Question: What is the filing due date as per the document?
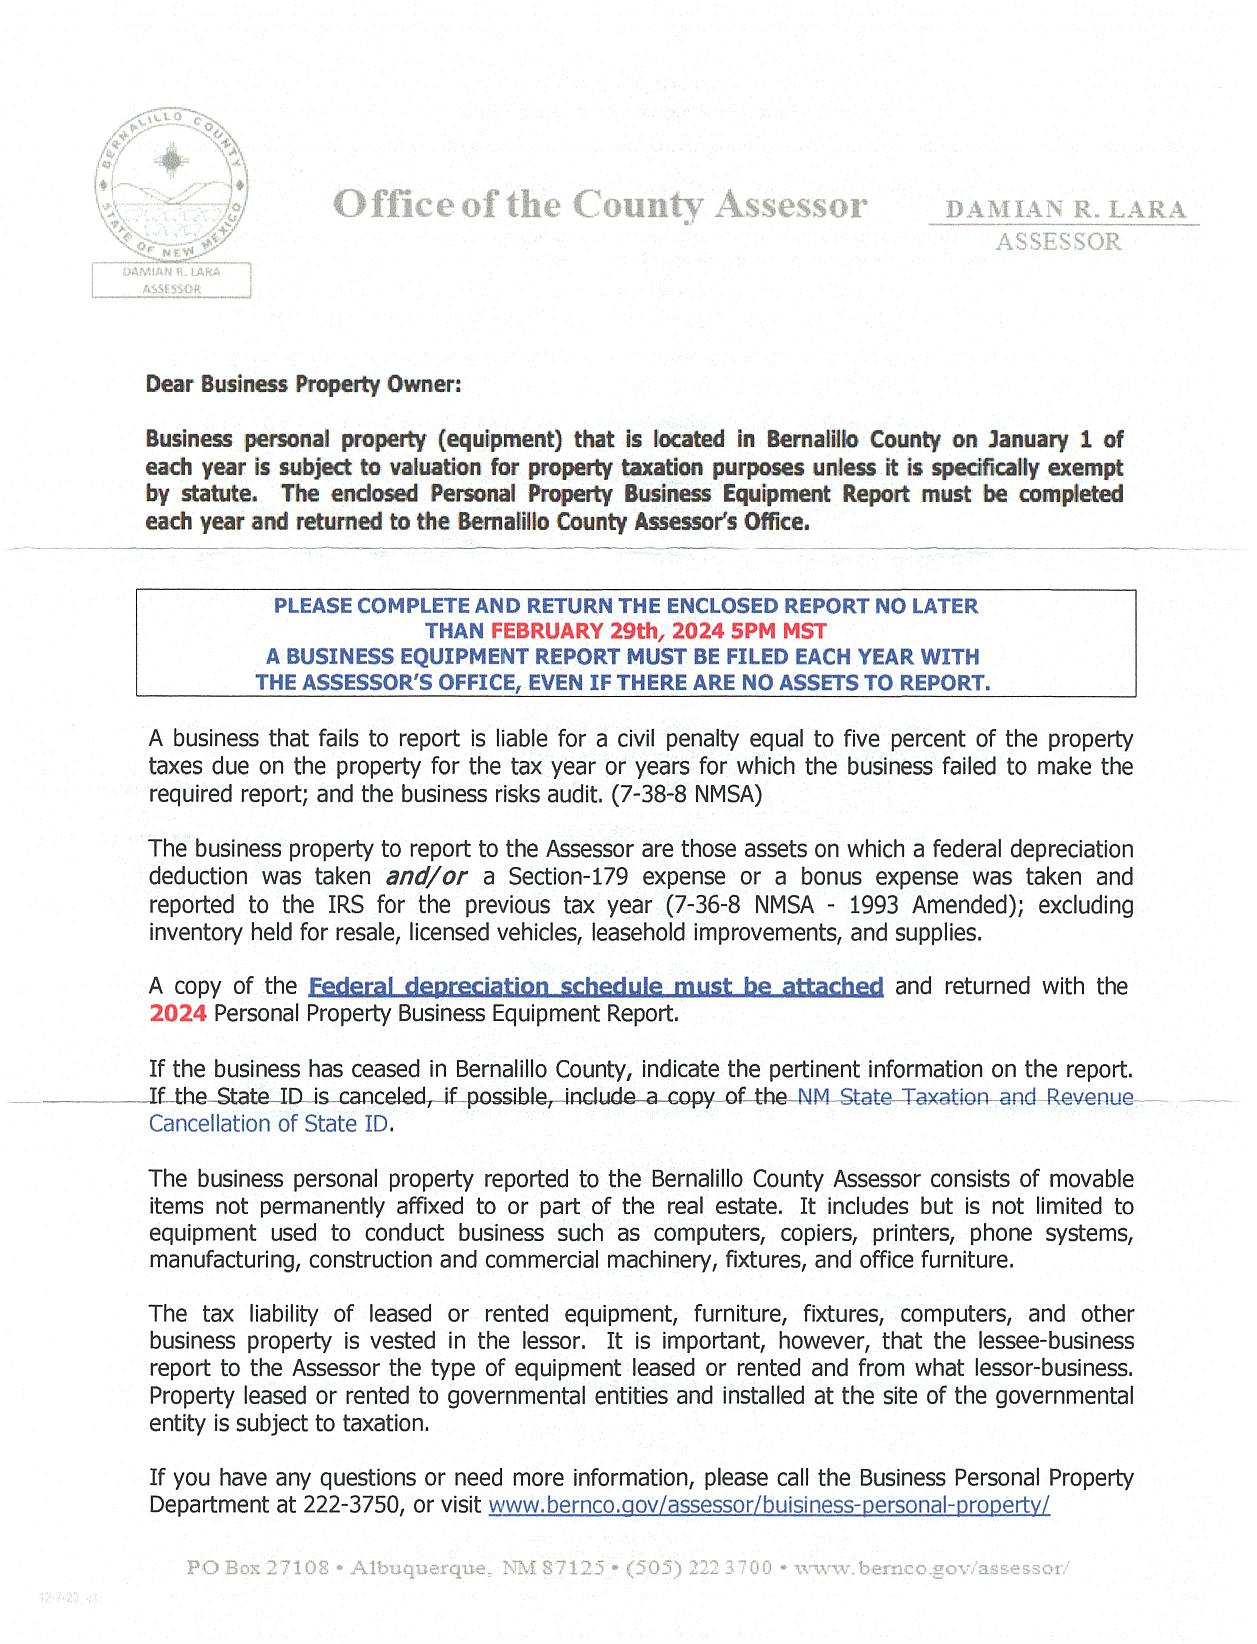
Answer: "February 29th, 2024 5PM MST"